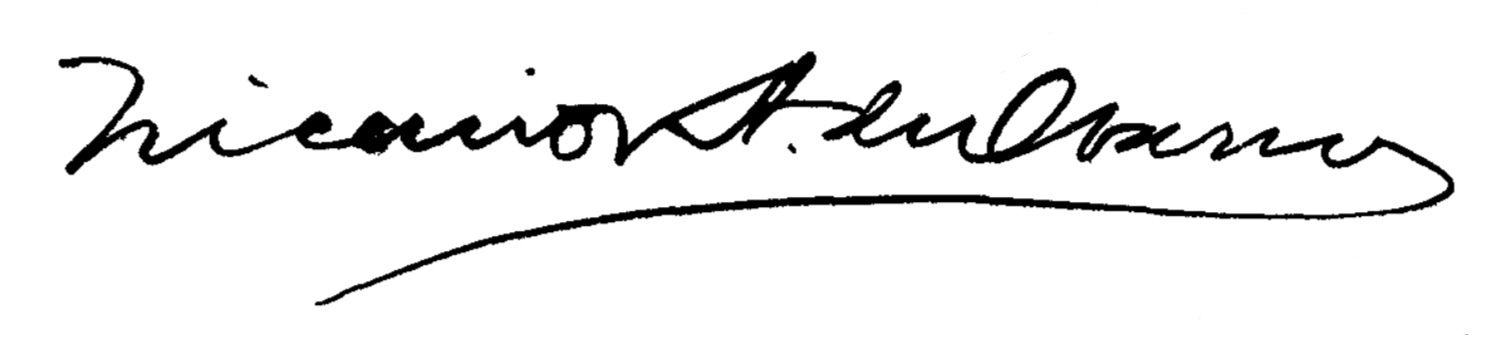
Signature of: nicanor de obarrio